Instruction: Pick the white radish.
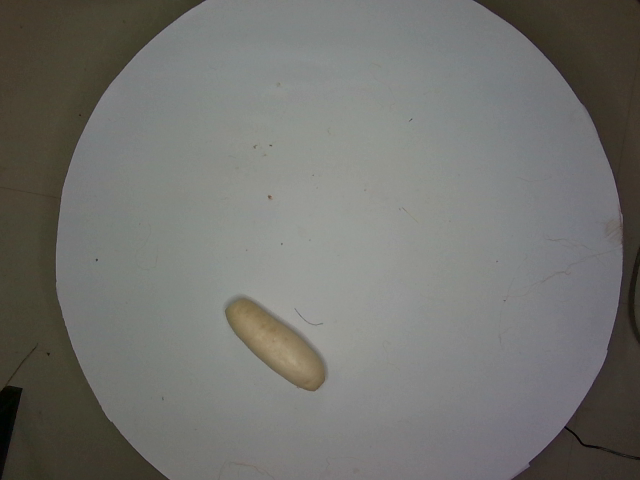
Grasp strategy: vertical